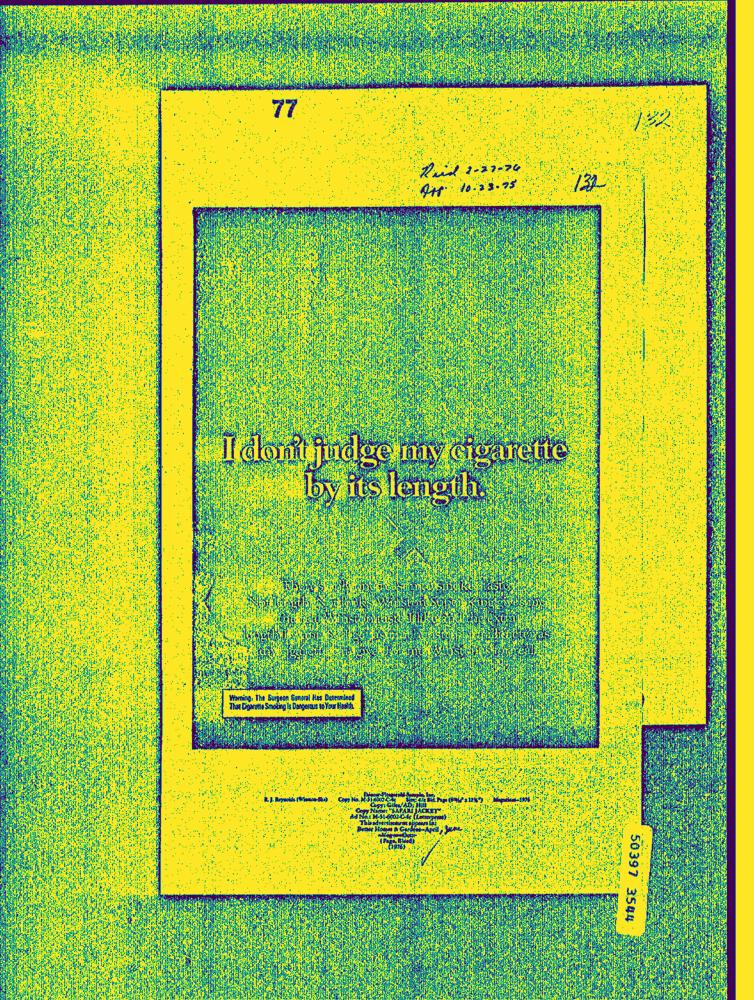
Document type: AD